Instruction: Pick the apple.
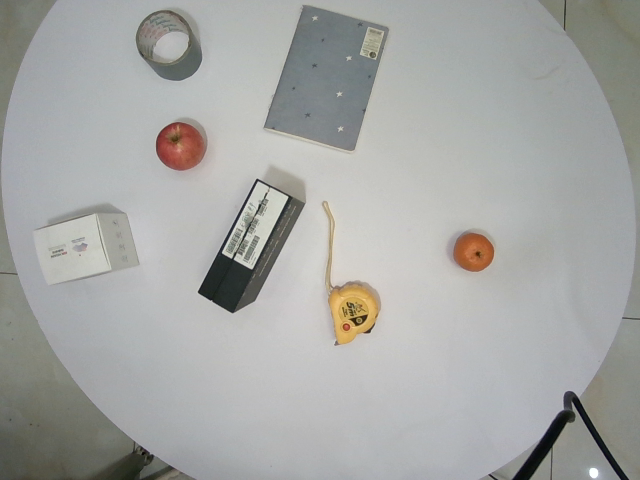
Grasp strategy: vertical